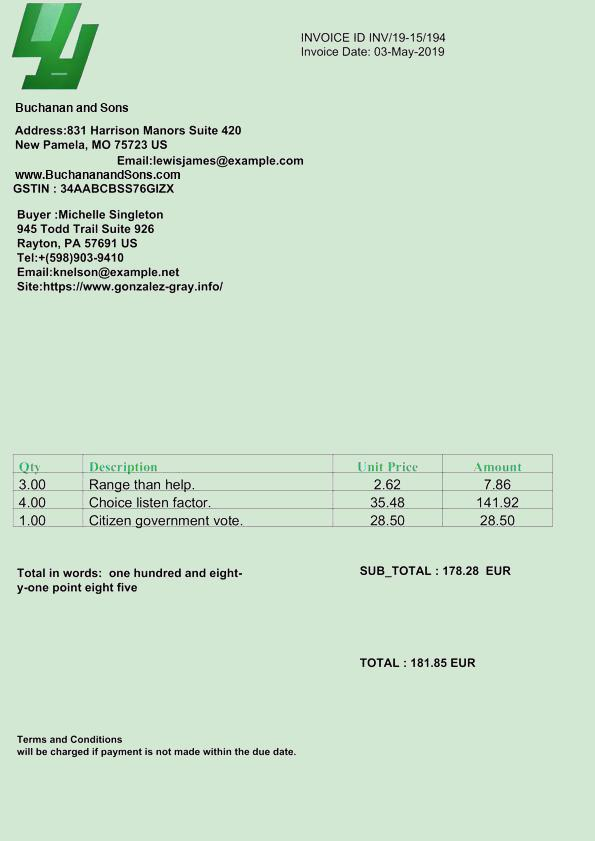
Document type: Invoice